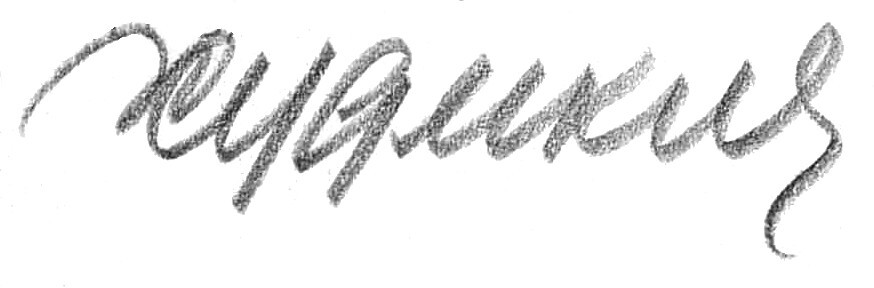
Signature of: sergei khudyakov